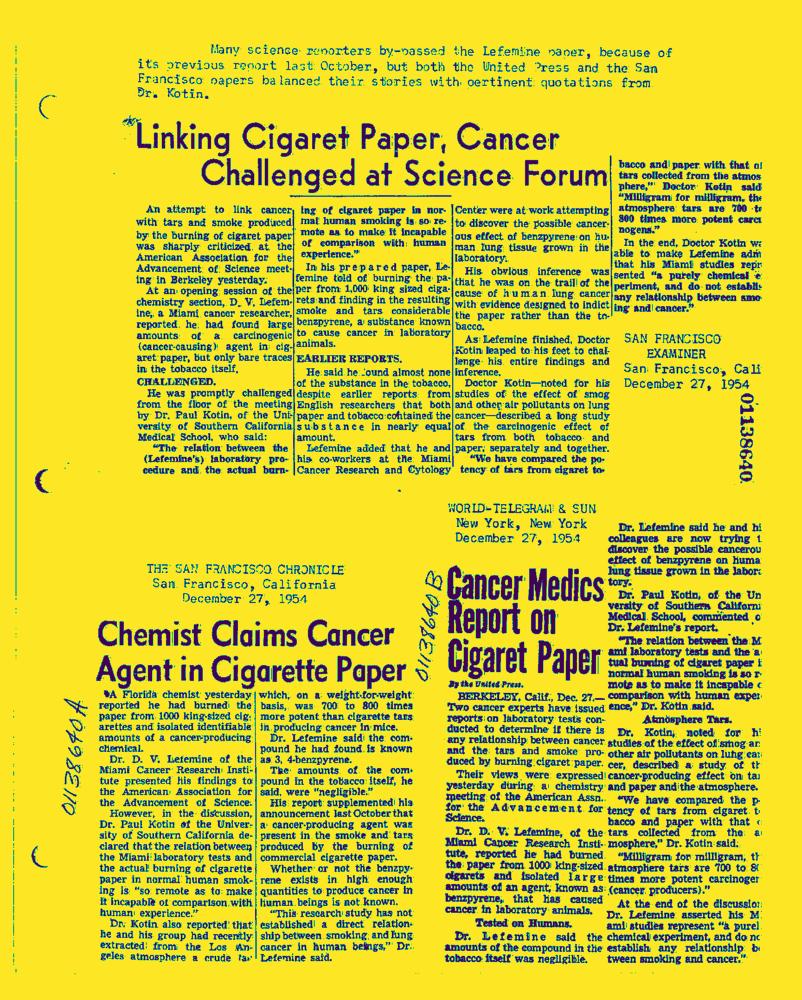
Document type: News-Article